Question: How is the history relevant to the case?
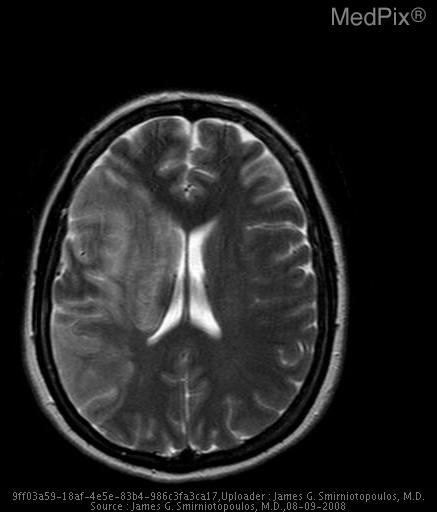
Answer: The patient's history of Acute onset of left hemiparesis is key in understanding the case.